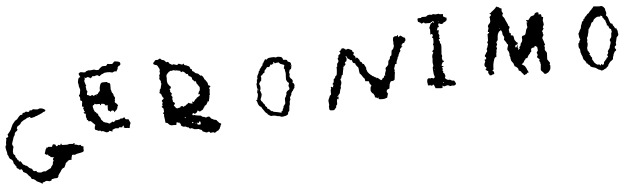
Signature of: gerónimo